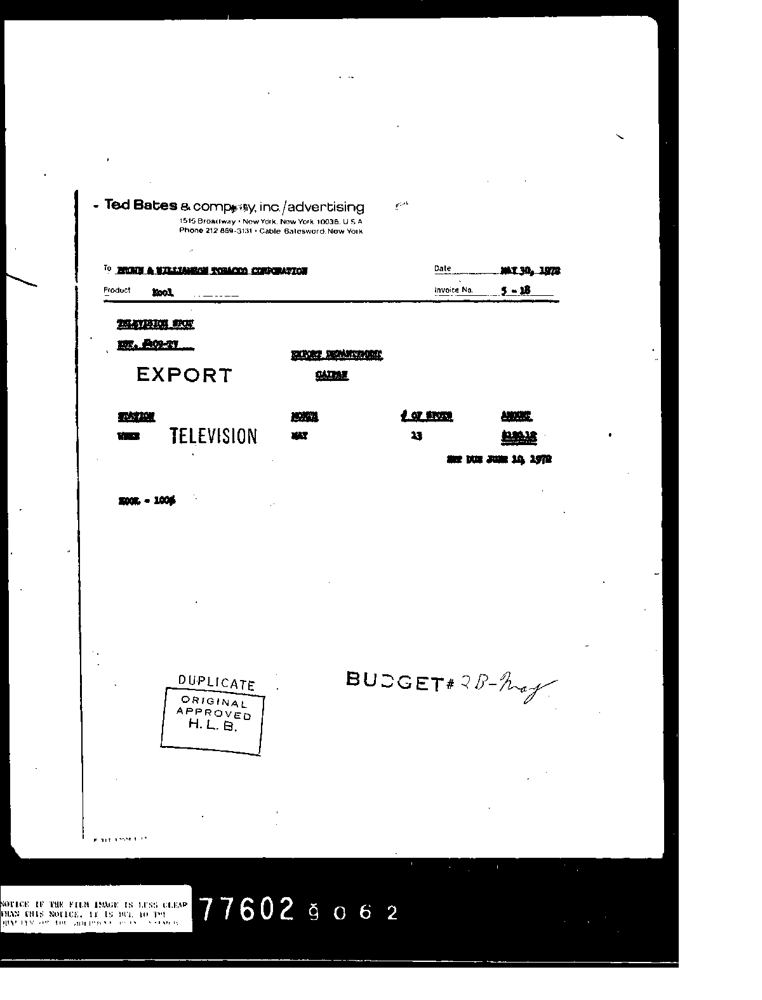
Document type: Invoice